Question: What do the imaging results show?
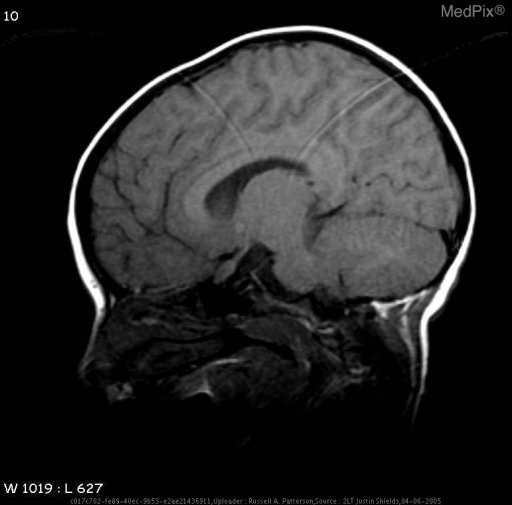
Answer: The imaging shows •  NF Spots in R posterior internal capsule.
•  L optic glioma.
•  Scoliosis with Severe Kyphosis of Cervical Spine.
•  Posterior Cervical fusion mass.
•  Dural ectasia.  Widened spinal canal.  Posterior vertebral body scalloping.
•  Syrinx.
•  Plexiform neurofibroma of L apex. NF Spots in R posterior internal capsule.  L optic glioma..